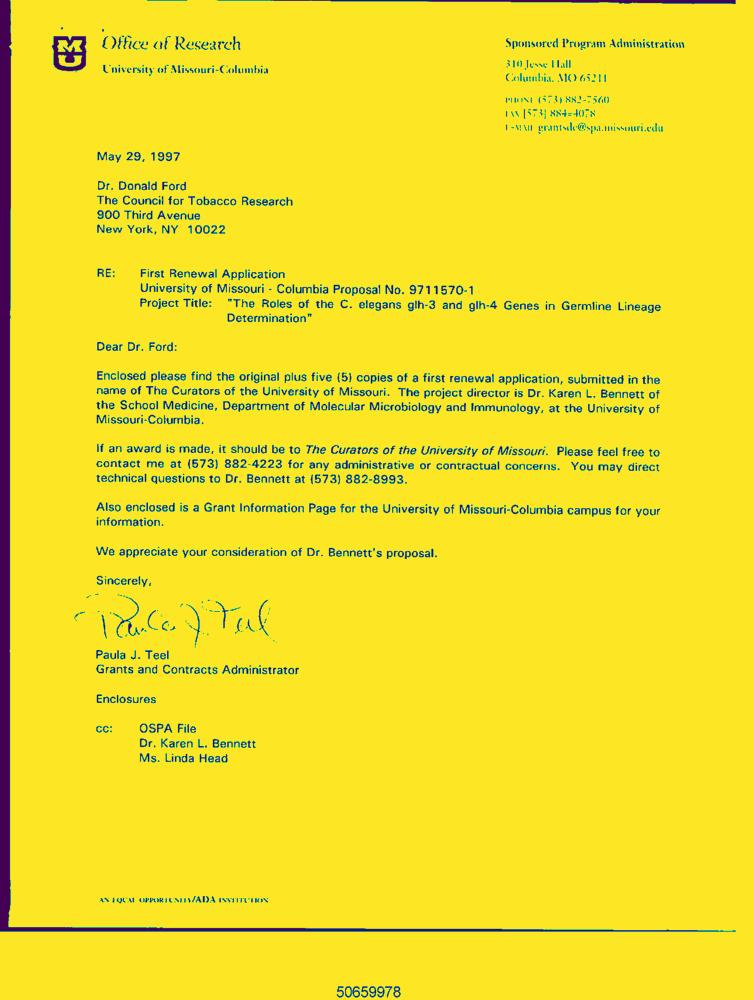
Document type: Letter-Doc